Question: Talk about the condition:
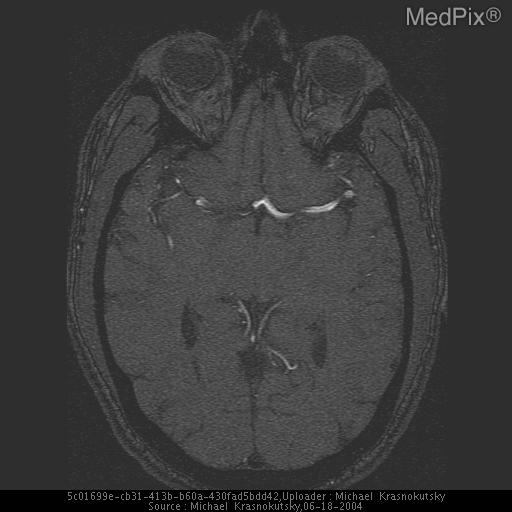
Answer: The disease is discussed as: Absence or hypoplasia of A1 segment of anterior cerebral artery occurs approximately in 2% of general population.  It is a conjenital vascular variant that usually does not cause any symptoms of vascular insufficiency.  This finding is most often incidental.

Absence or hypoplasia of A1 segment should be differentiated from other more serious etiologies that can give similar appearance.  These include dissection and occlusion.  Complete occlusion (thrombotic or embolic) should be differentiated from a conjenital absence of A1.  Dissection or partial occlusion should be differentiated from a hypoplastic A1.
Certainly, clinical history and patients syptoms will most likely help in differentiation between variant and dissection/occlusion.  However, the distinction can be made by looking for findings that are associated with conjenital variant of A1 segment.  In most cases, an ipsilateral internal carotid artery (ICA) will be of smaller in diameter and contralateral ICA will be enlarged.  Additionally, anterior cerebral artery (ACA) is usually smaller in diameter than an adjacent middle cerebral artery (MCA).  In case of hypoplasia or absence of A1, a contralateral ACA is enlarged measuring closer to the adjacent MCA.

People with either of these conjenital variants have increased chance of developing an ACOM artery aneurysm.